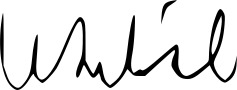
Signature of: kapil sibal